Question: What is the total amount of taxes owed as per the document?
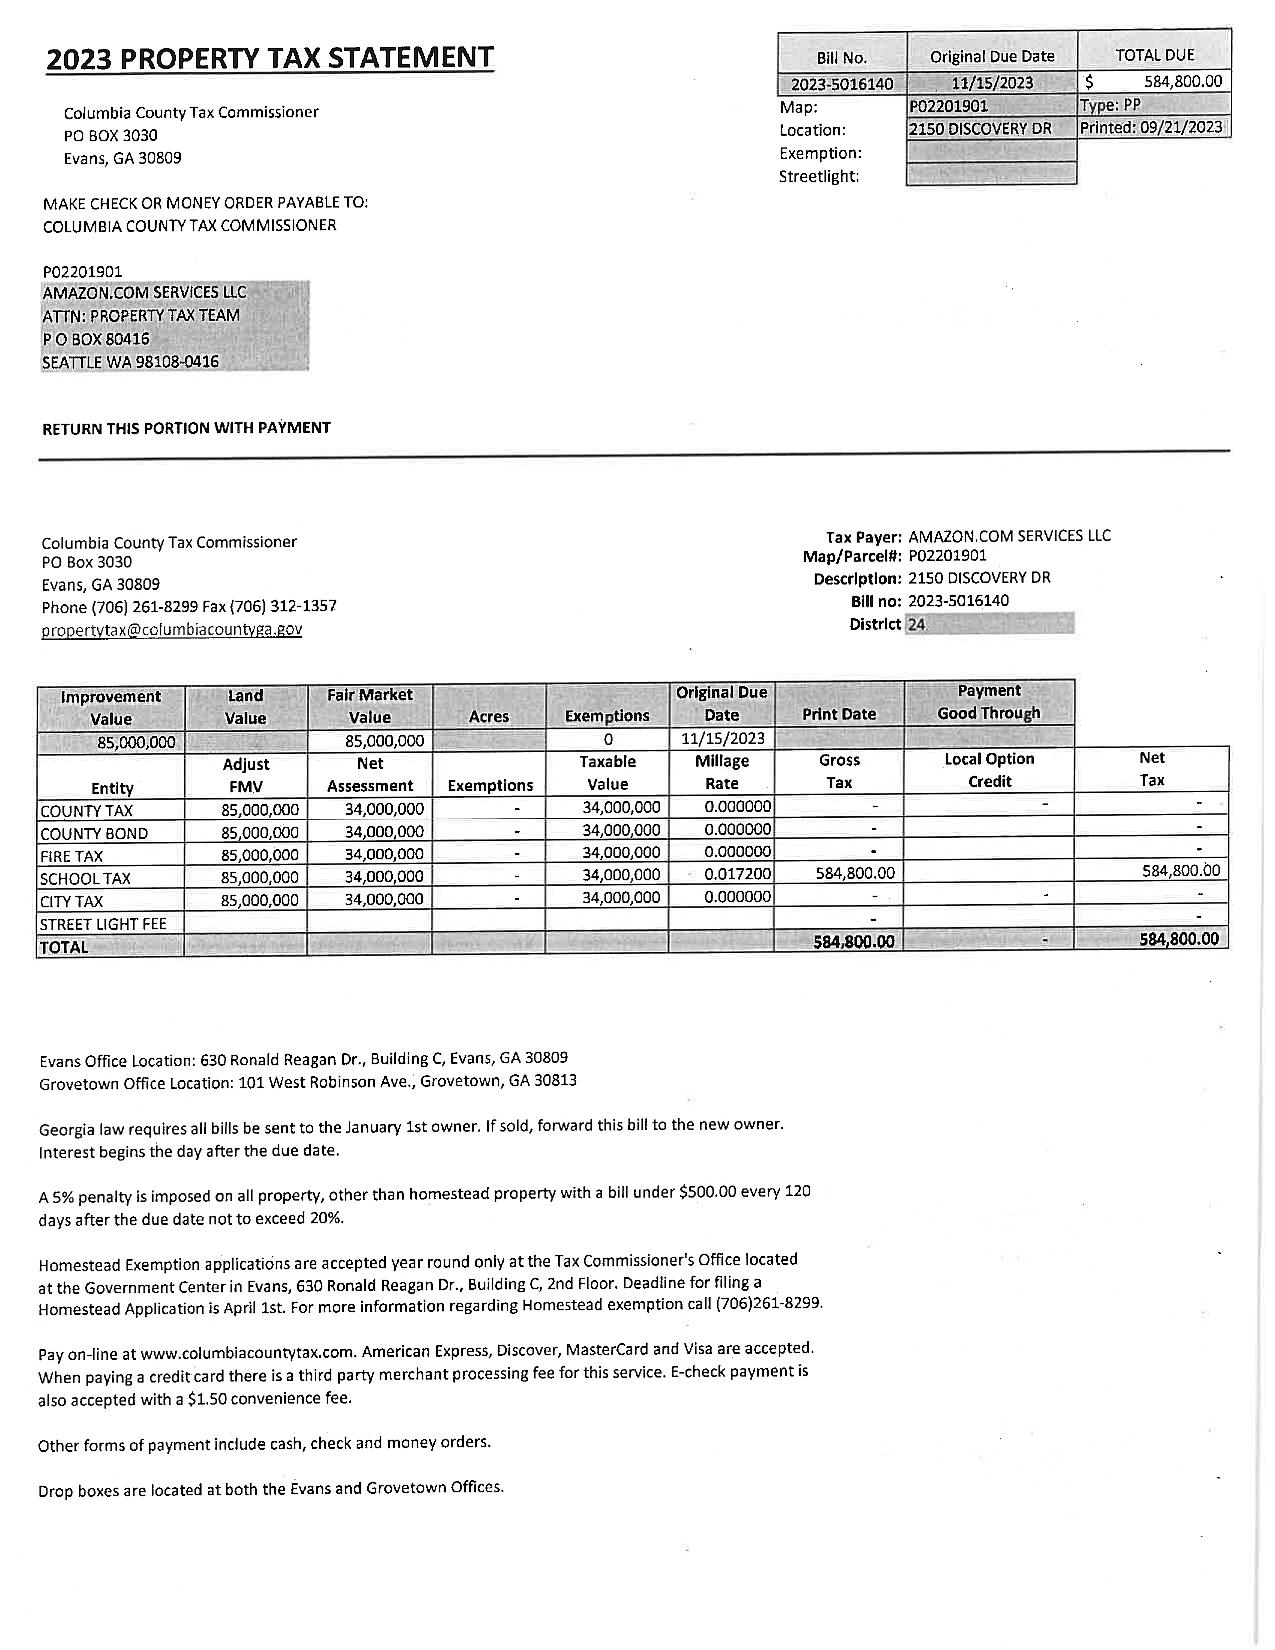
Answer: "584,800.00"